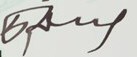
Signature of: boris dimovski